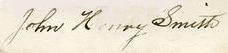
Signature of: john henry smith